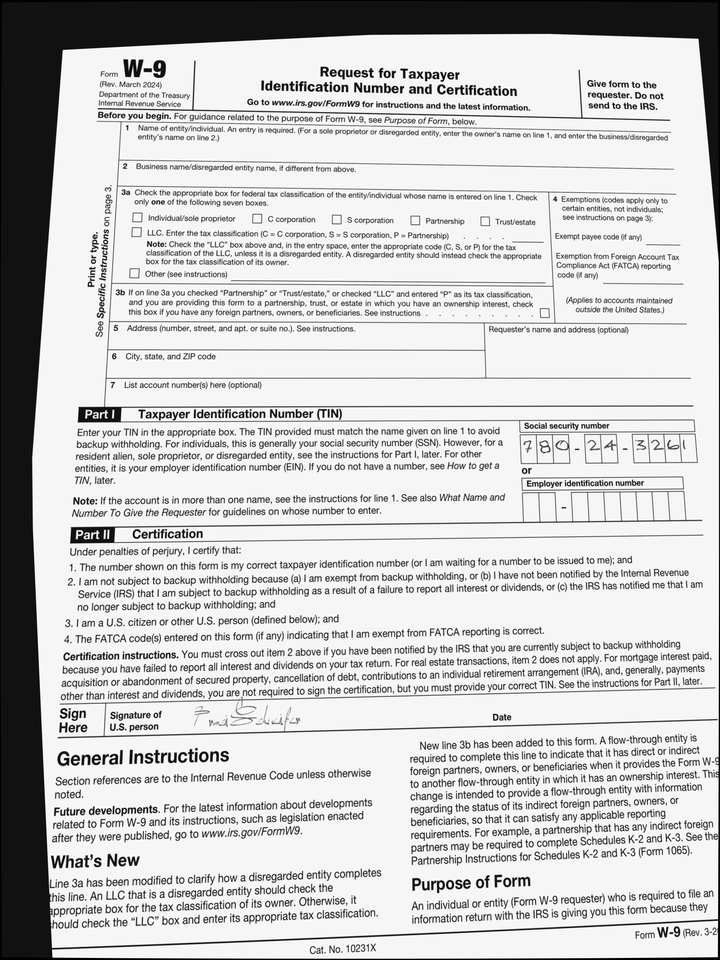
cbx: no
ssn: 780243261